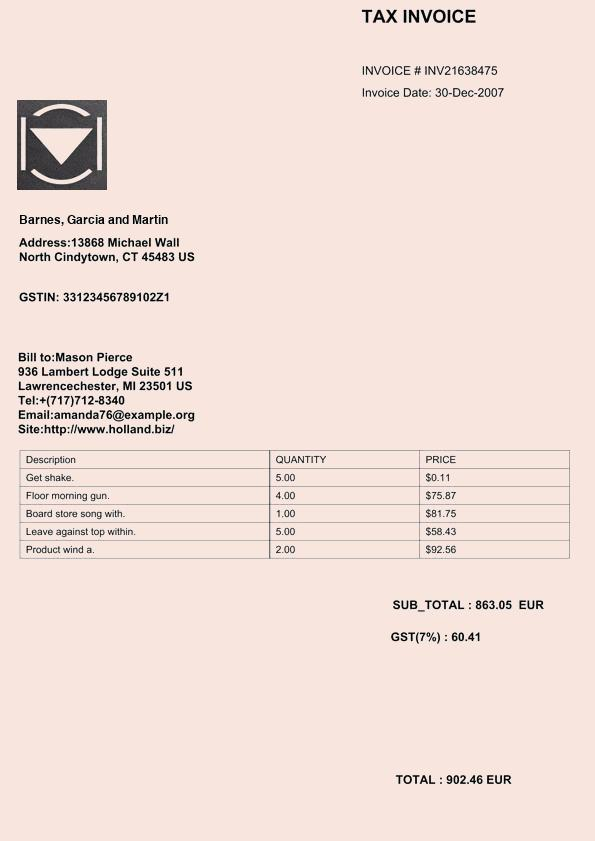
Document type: Invoice